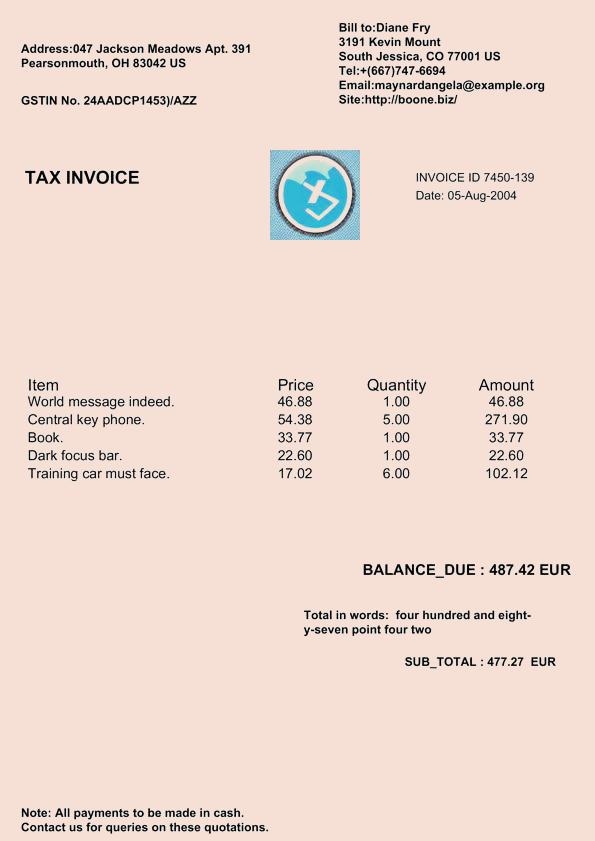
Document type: Invoice